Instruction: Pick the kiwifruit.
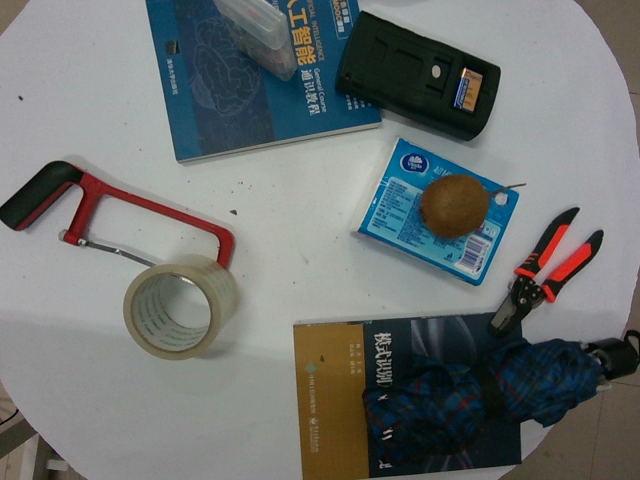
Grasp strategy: vertical